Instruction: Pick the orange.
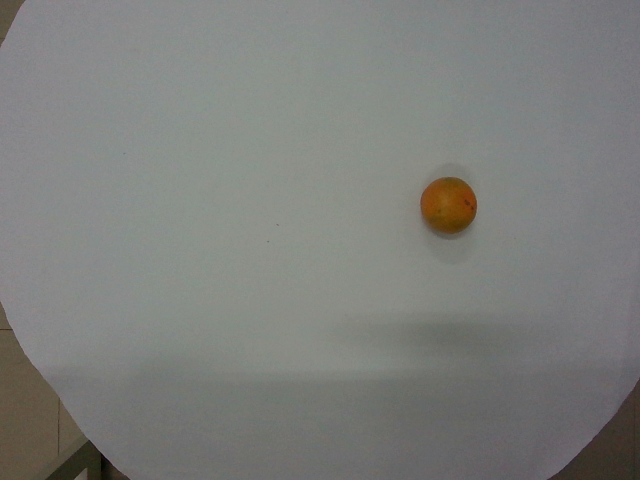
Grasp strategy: vertical